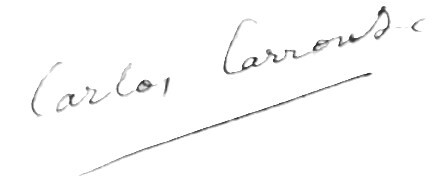
Signature of: carlos larronde